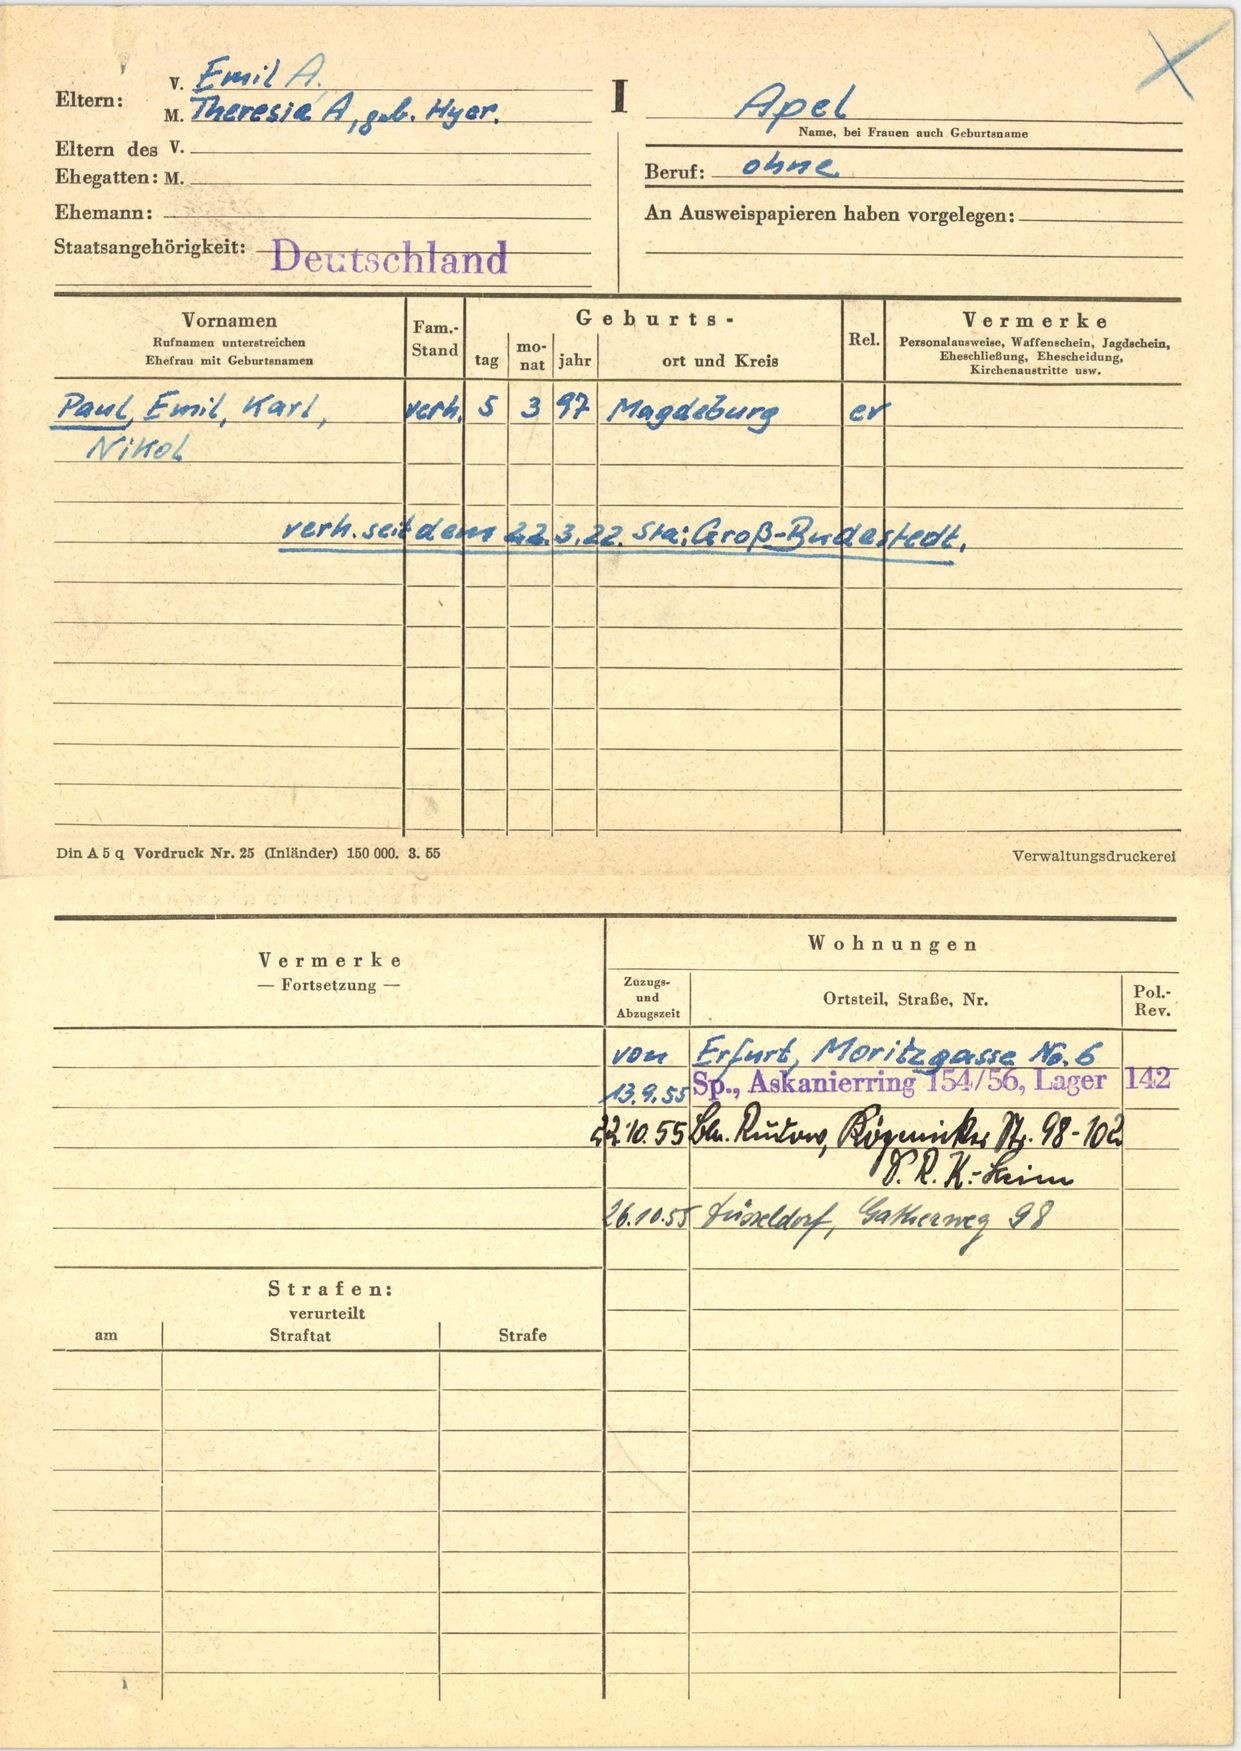
Apel